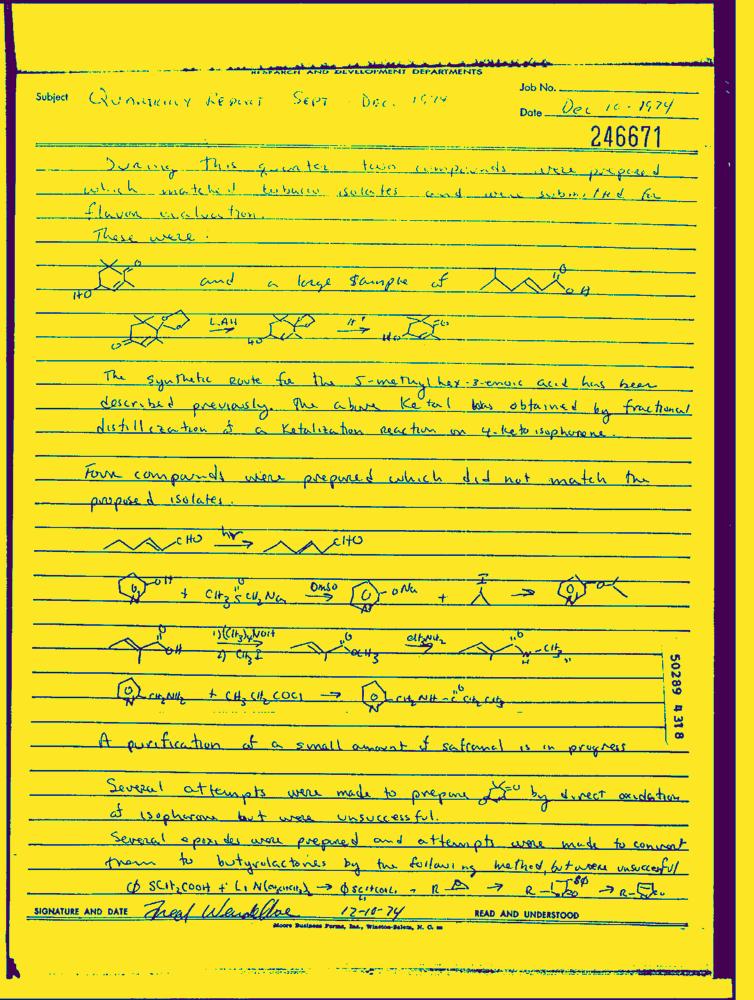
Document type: Hand-Written